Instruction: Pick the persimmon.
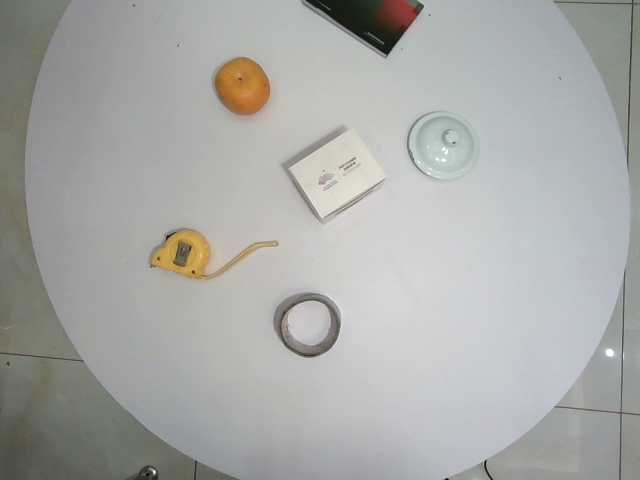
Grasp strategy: vertical